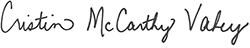
Signature of: cristin mccarthy vahey